Question: How does the patient history play a role?
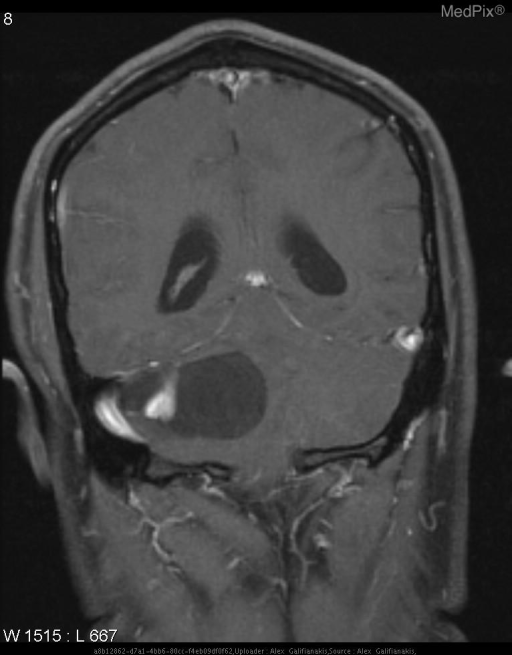
Answer: The patient's history of 33 year old male with increasing headaches and dizziness. is key in understanding the case.